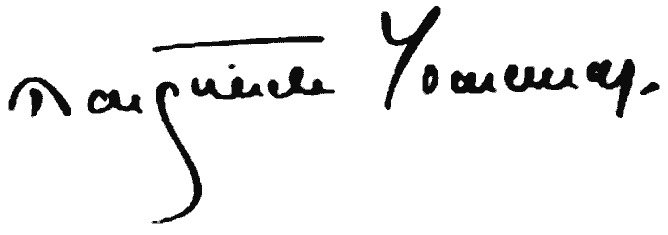
Signature of: marguerite yourcenar